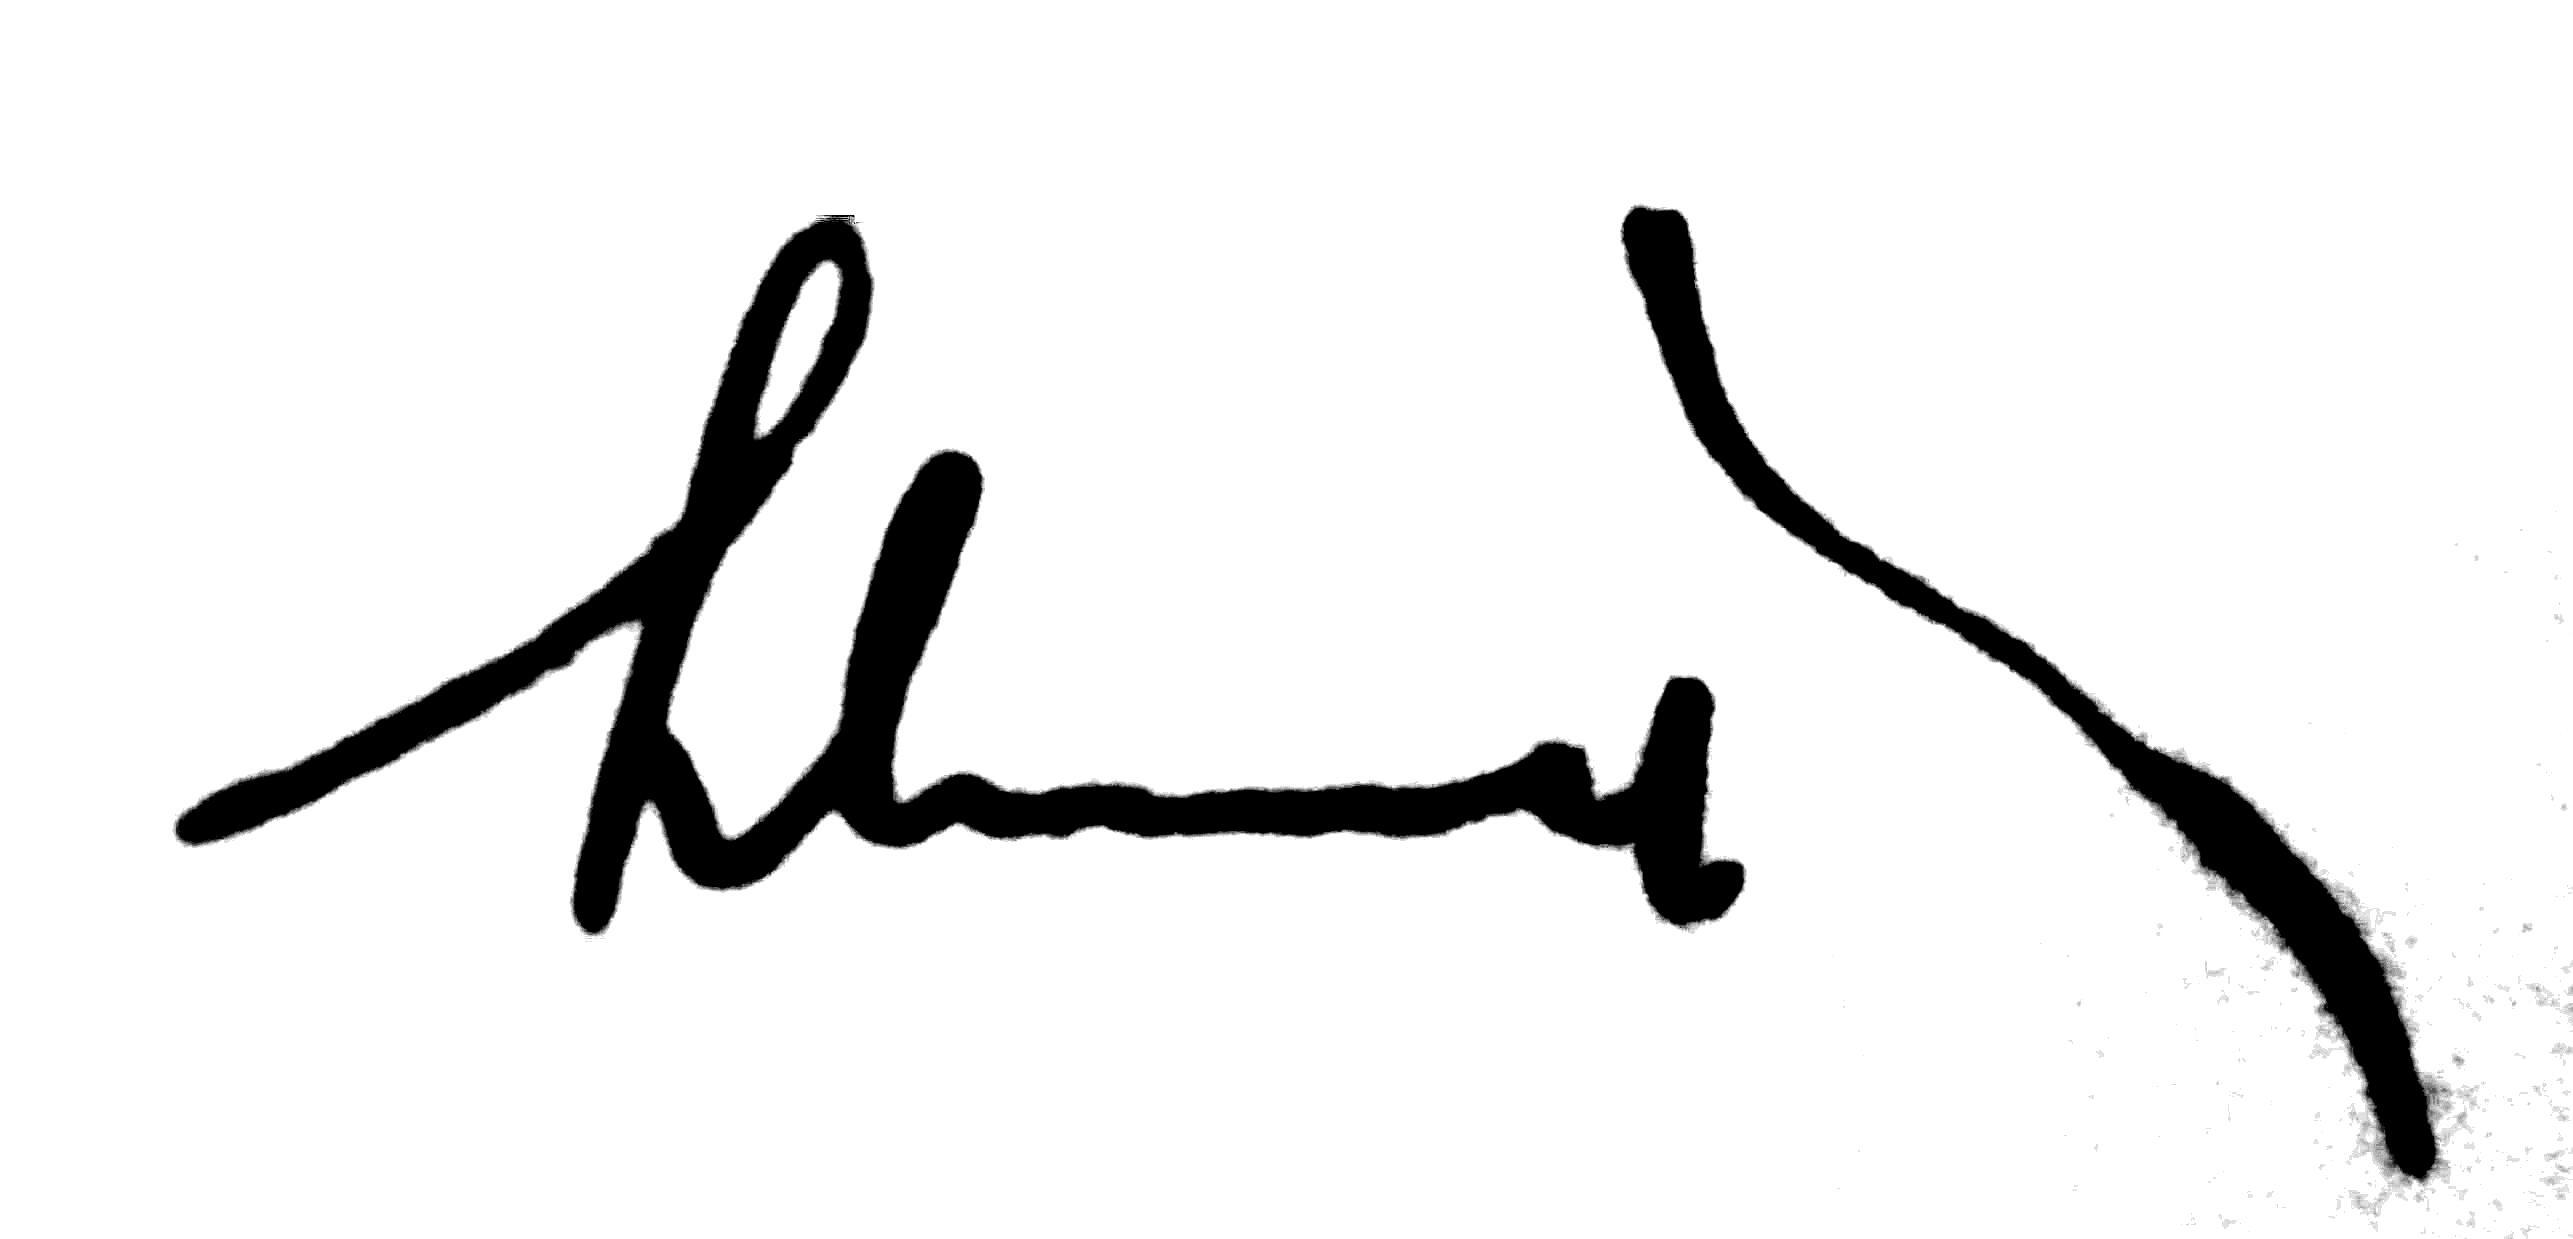
Signature of: oskar schmidt